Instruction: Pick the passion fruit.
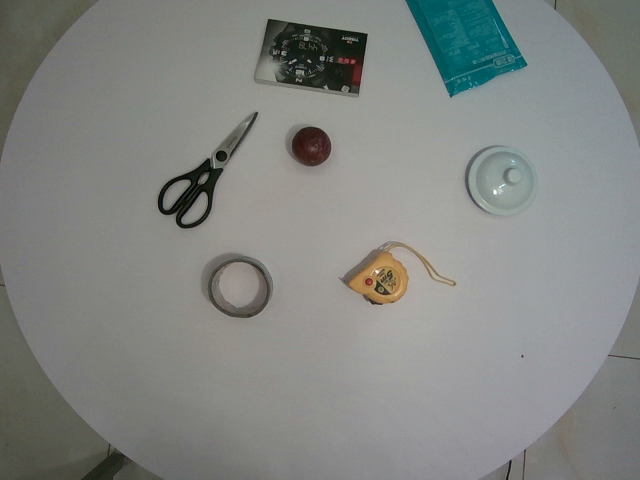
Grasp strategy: vertical